Question: How does the patient history play a role?
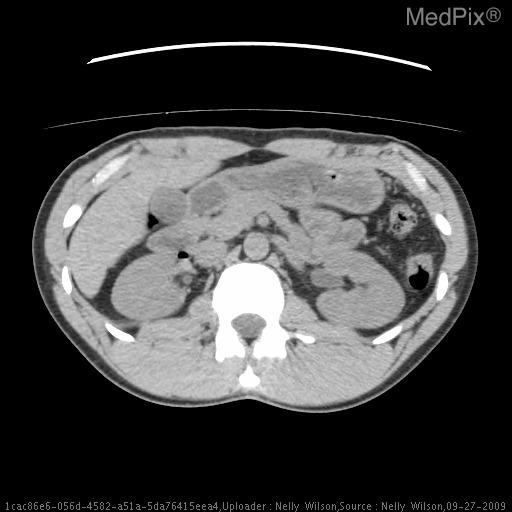
Answer: The patient's history of History of blunt trauma to abdomen during motor vehicle accident. is key in understanding the case.